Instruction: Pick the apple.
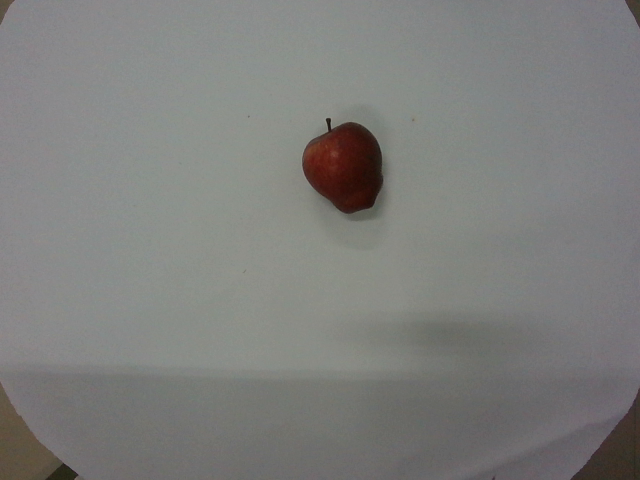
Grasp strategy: vertical